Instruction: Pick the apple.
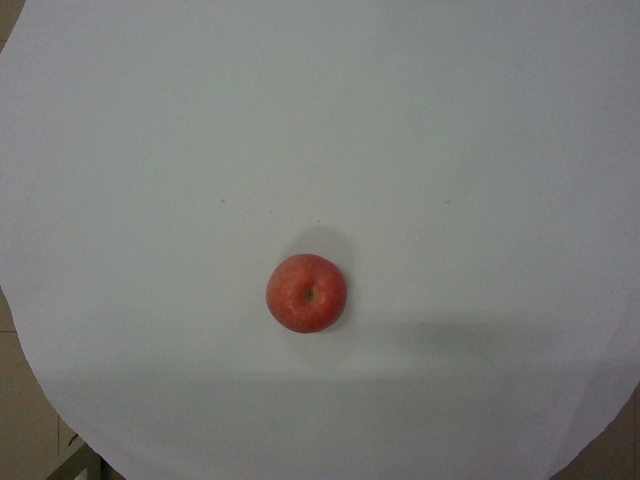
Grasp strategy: vertical